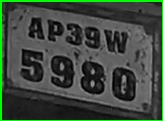
License plate number: AP 39W 5980